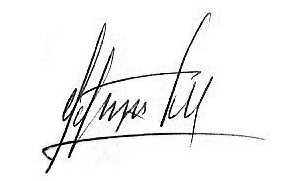
Signature of: octavio lepage